Question: What jurisdiction, city, or county is the document associated with?
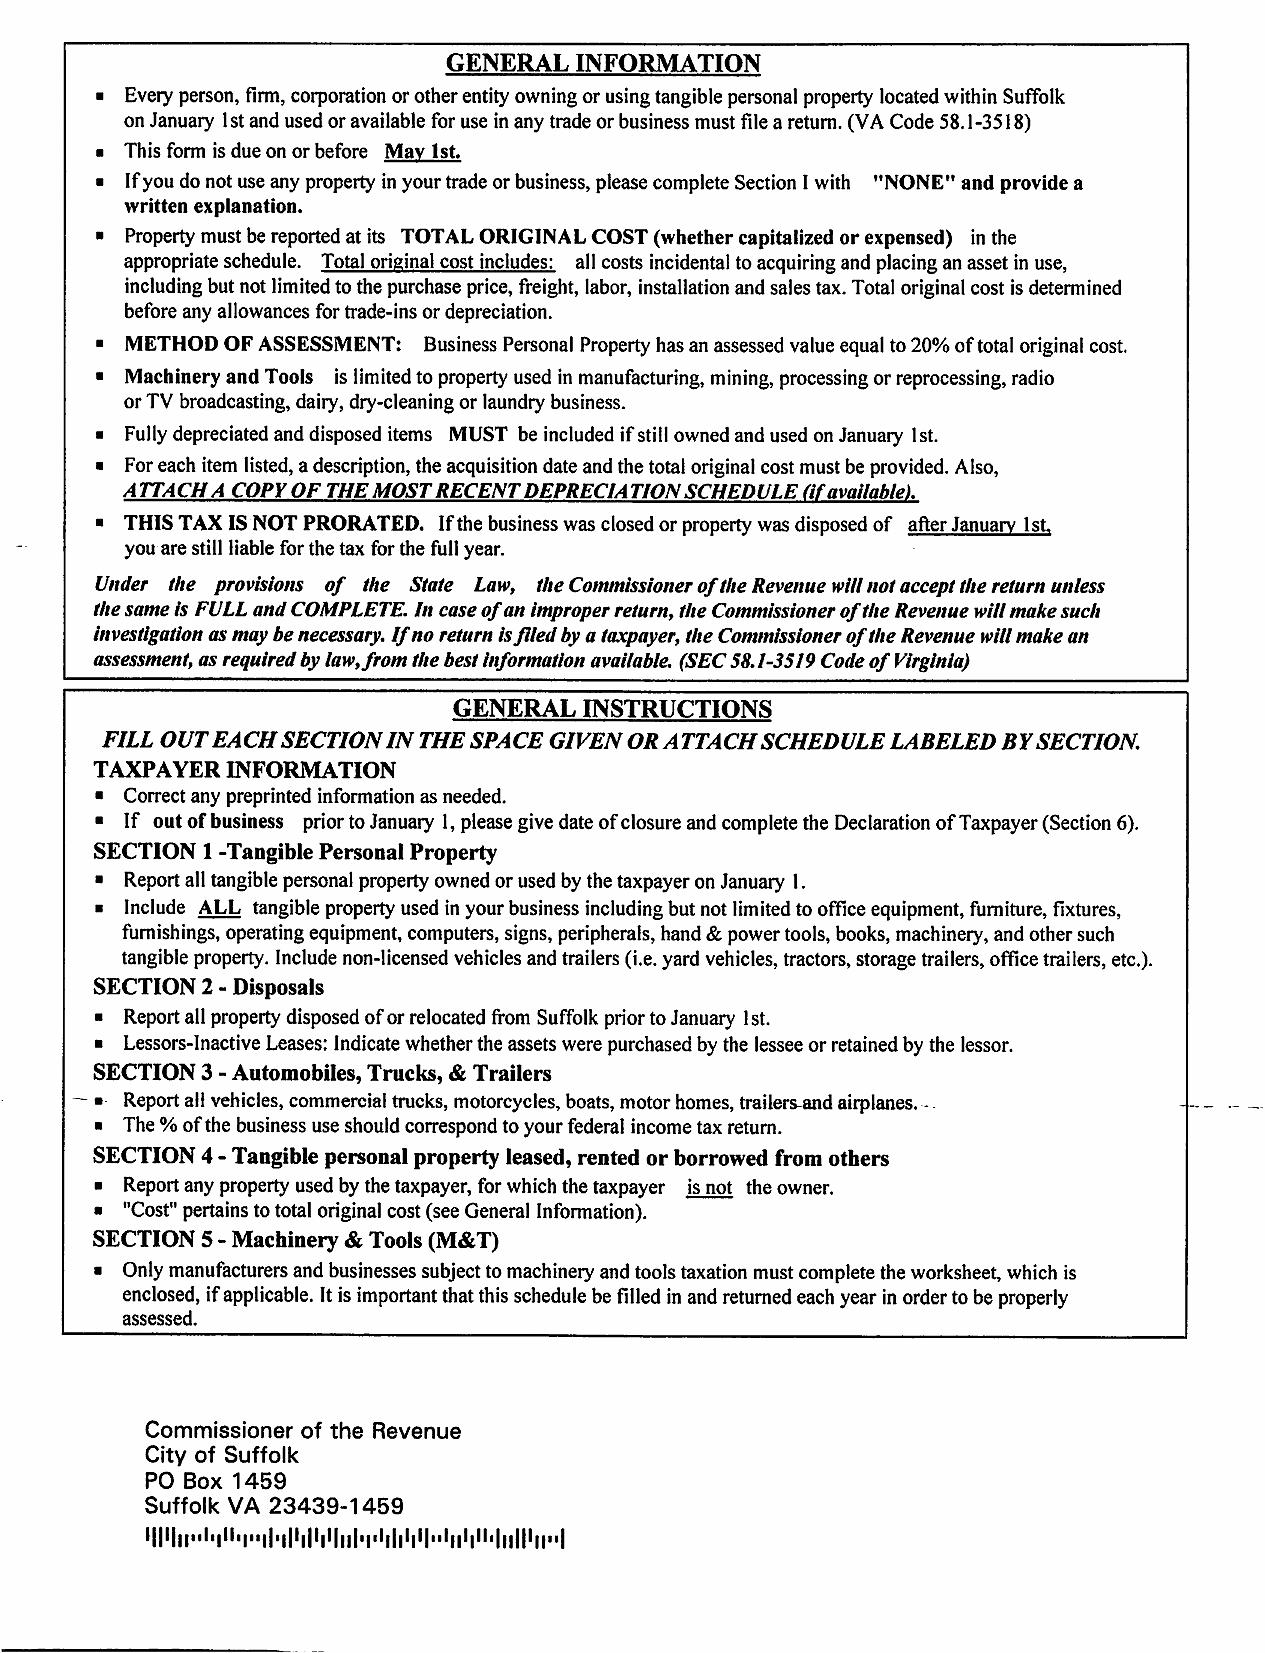
Answer: "City of Suffolk"